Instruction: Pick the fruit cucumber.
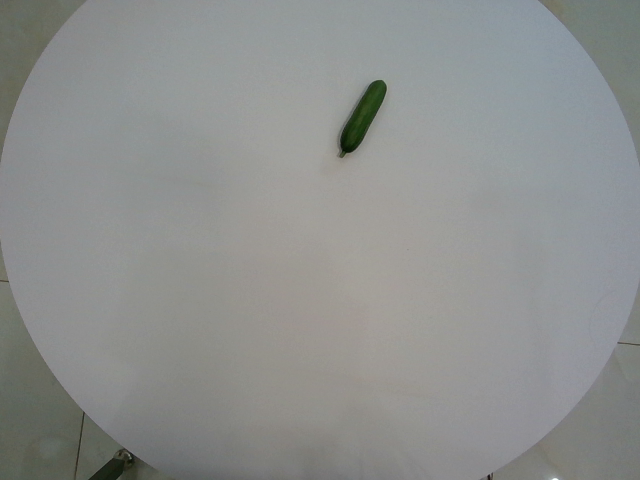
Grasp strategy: vertical